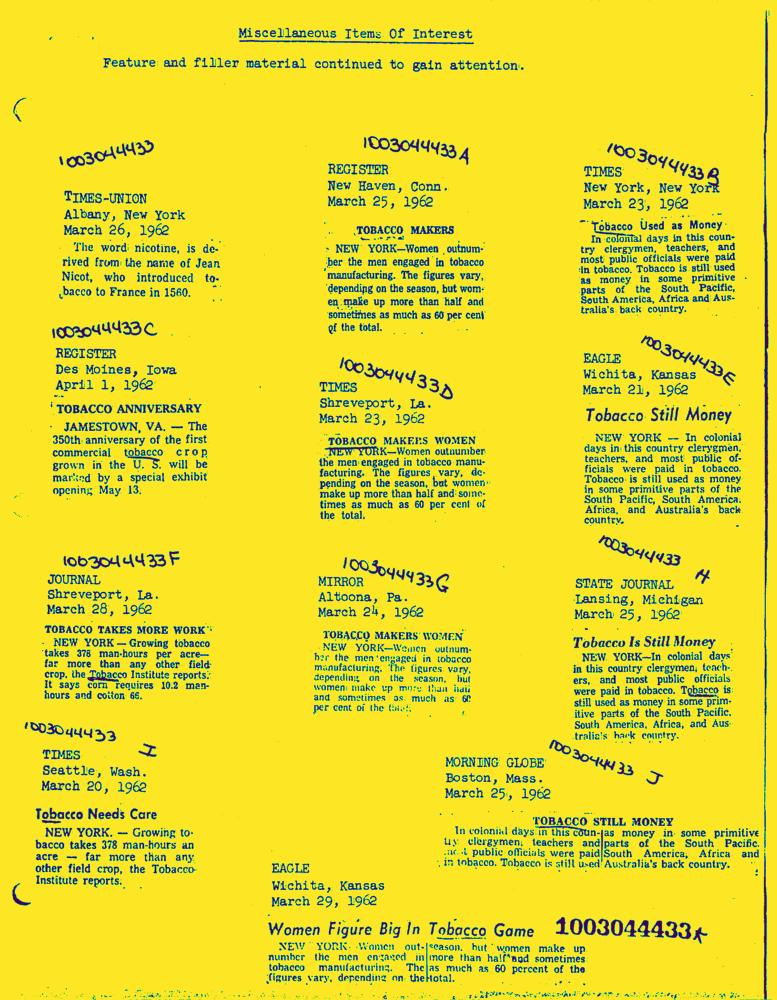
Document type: News-Article